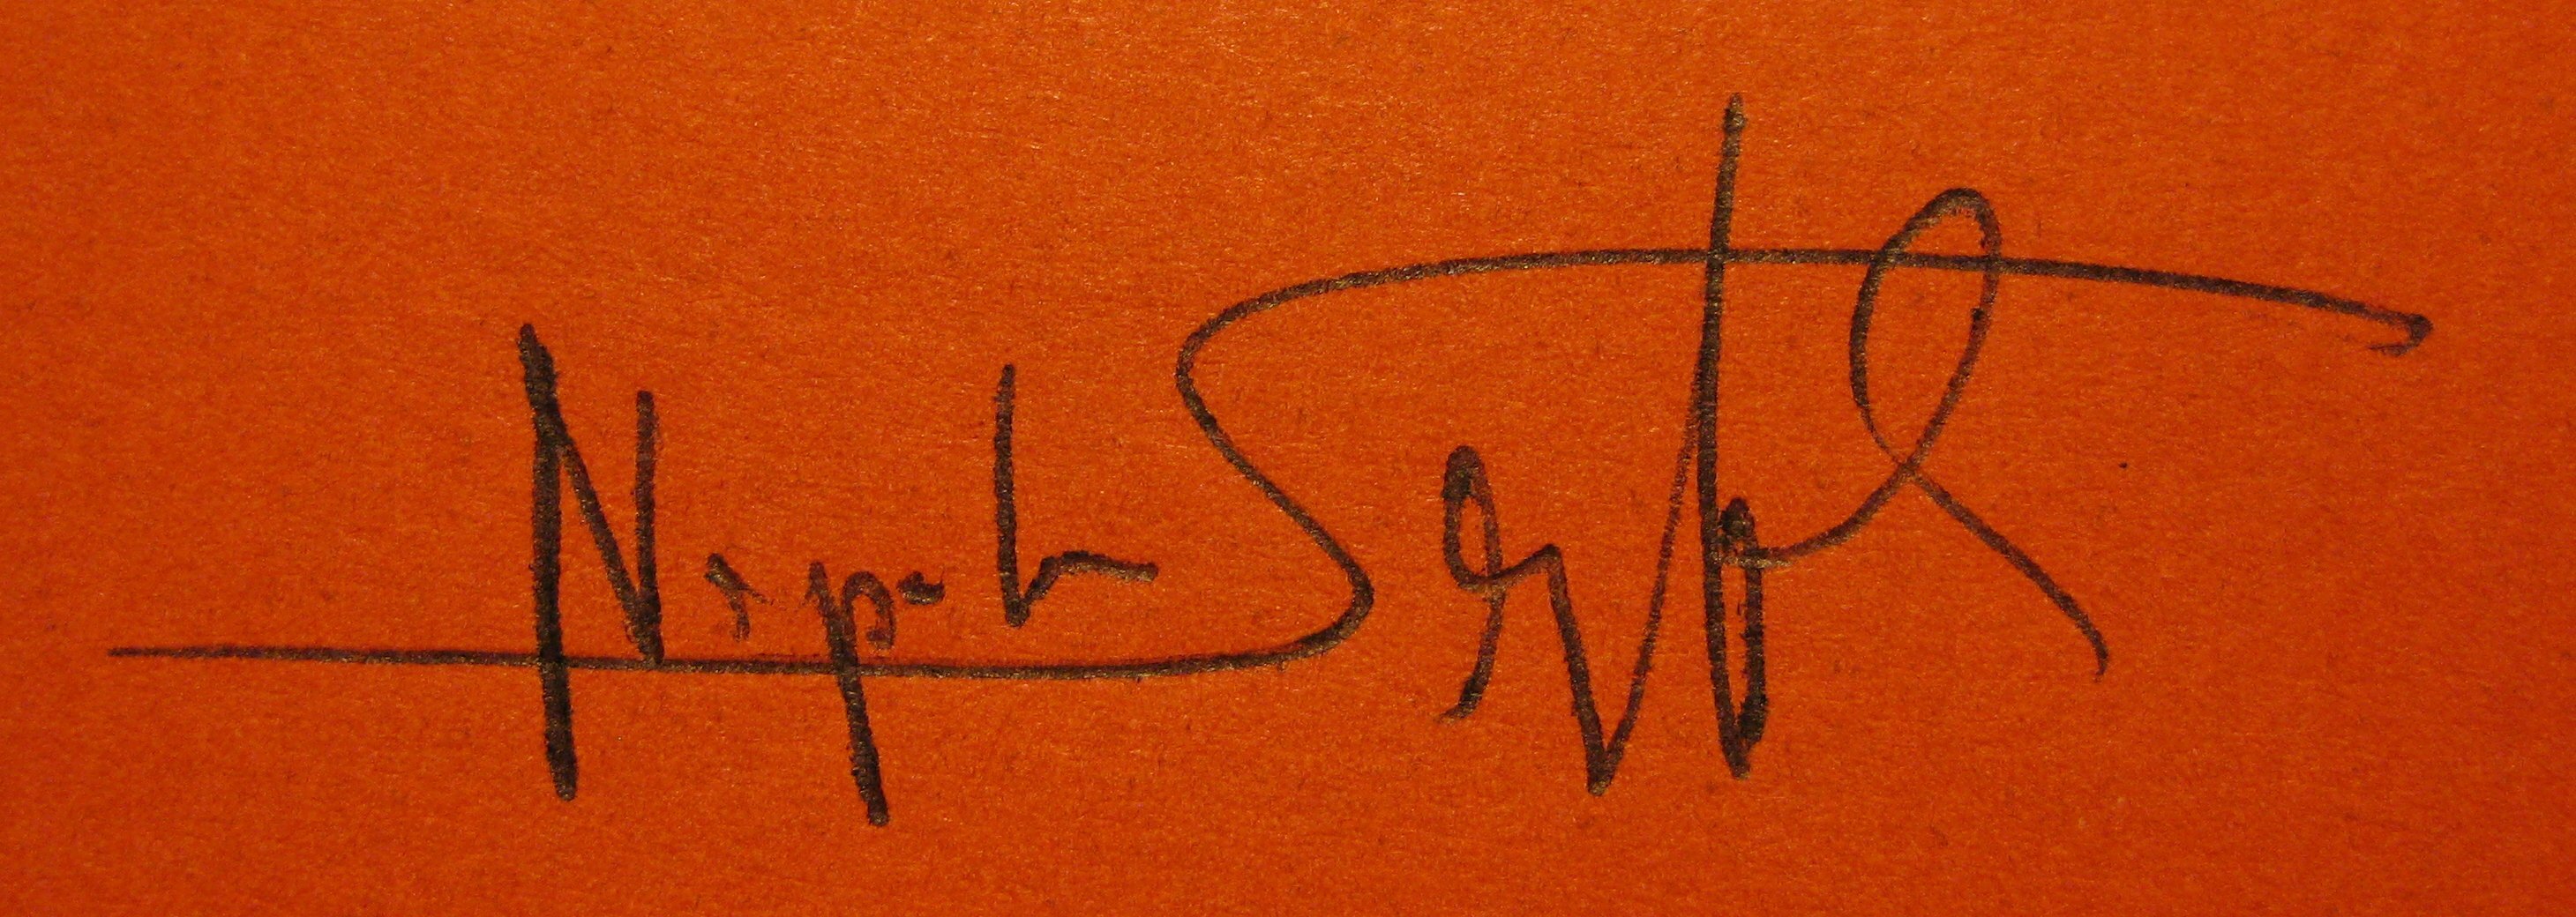
Signature of: napoleon seyfarth